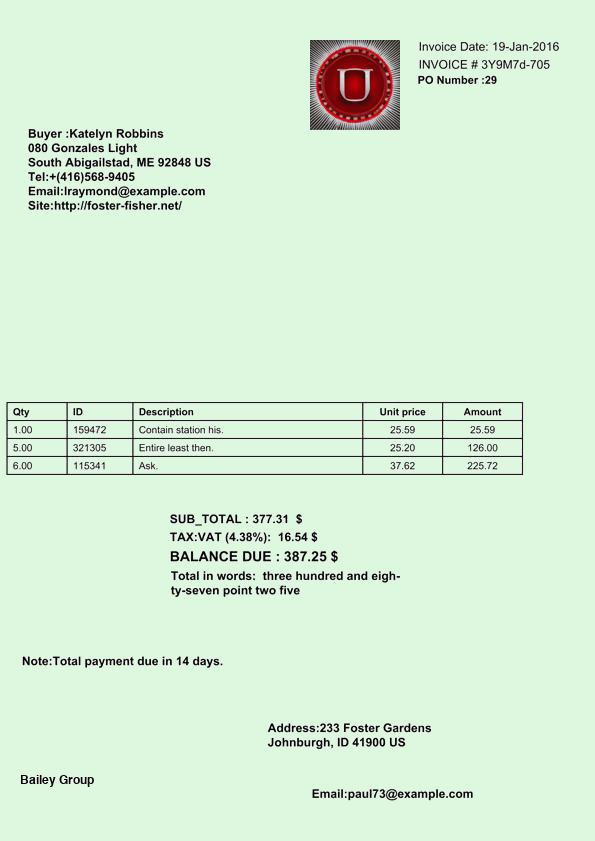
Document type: Invoice